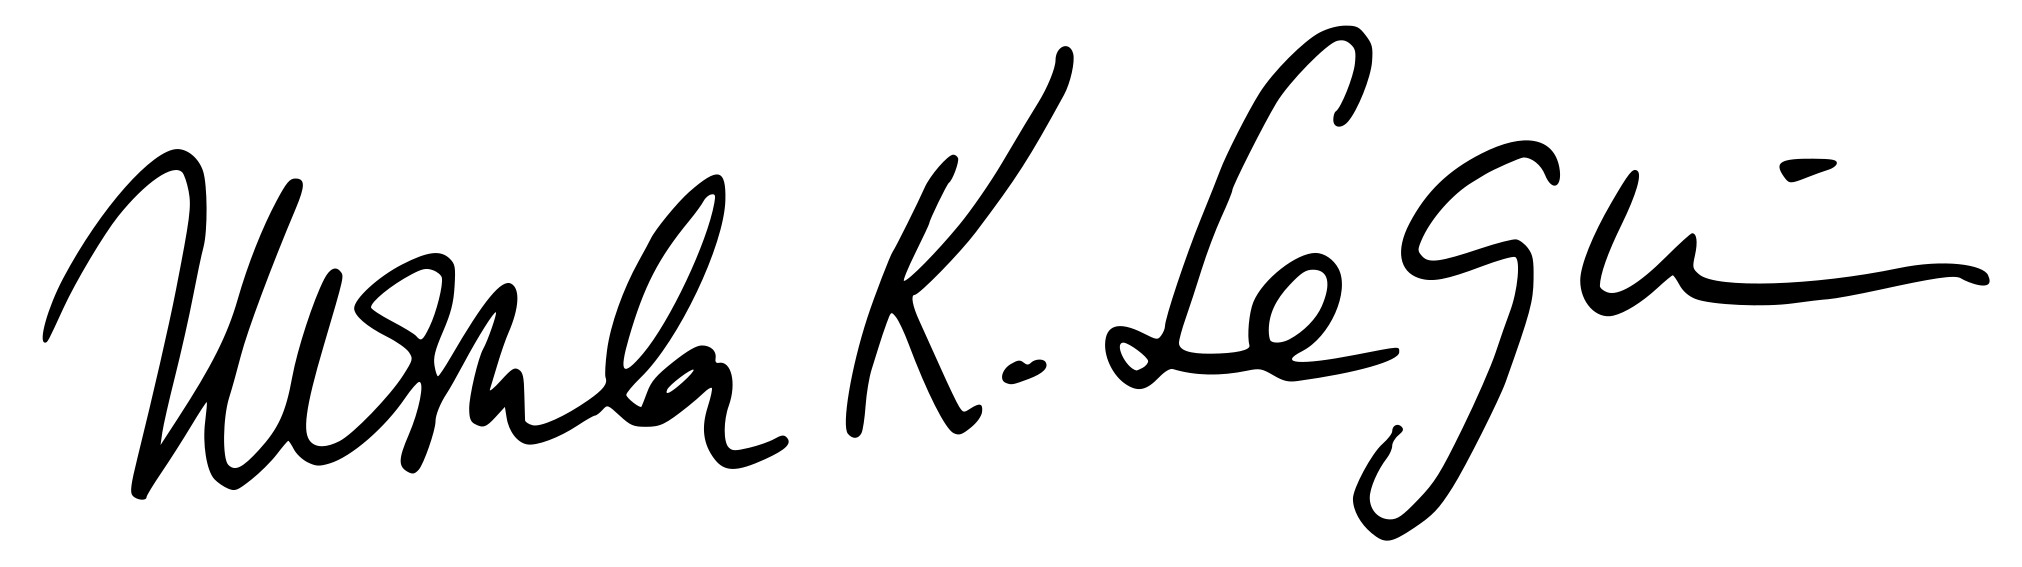
Signature of: ursula k le guin